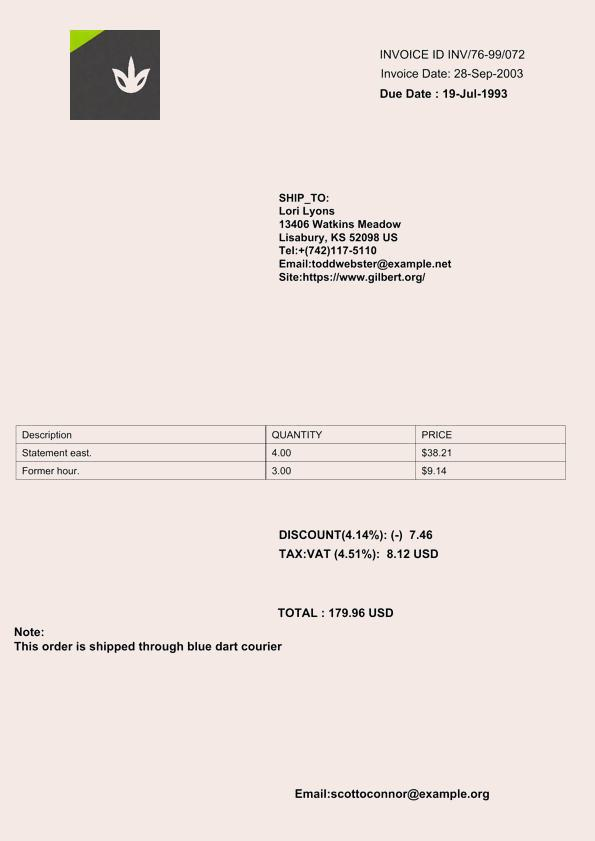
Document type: Invoice